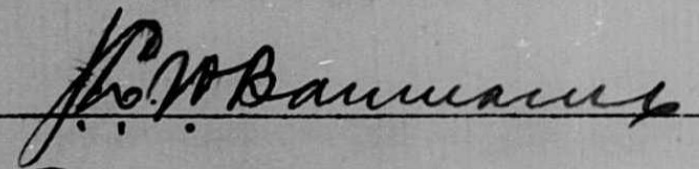
Signature of: louis baumann